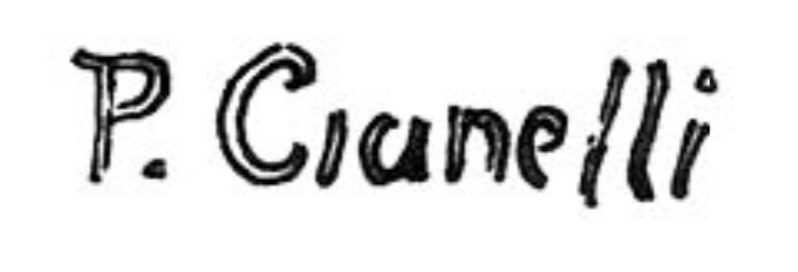
Signature of: peter leonhard gianelli